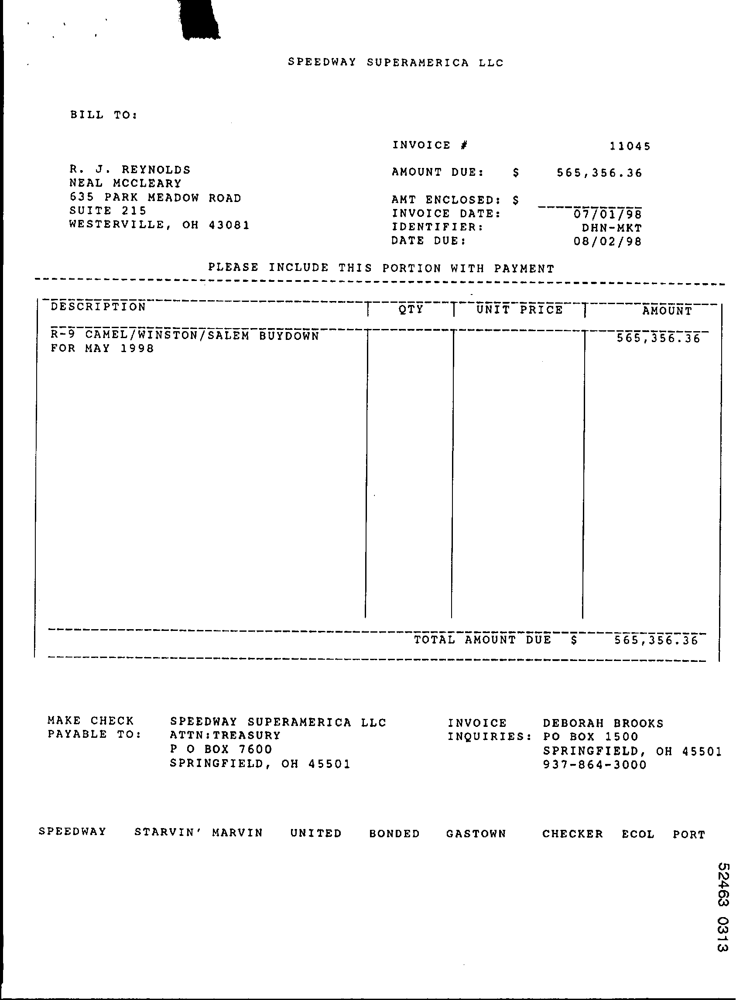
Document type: Invoice